Question: What is the estimated tax bill amount according to the document?
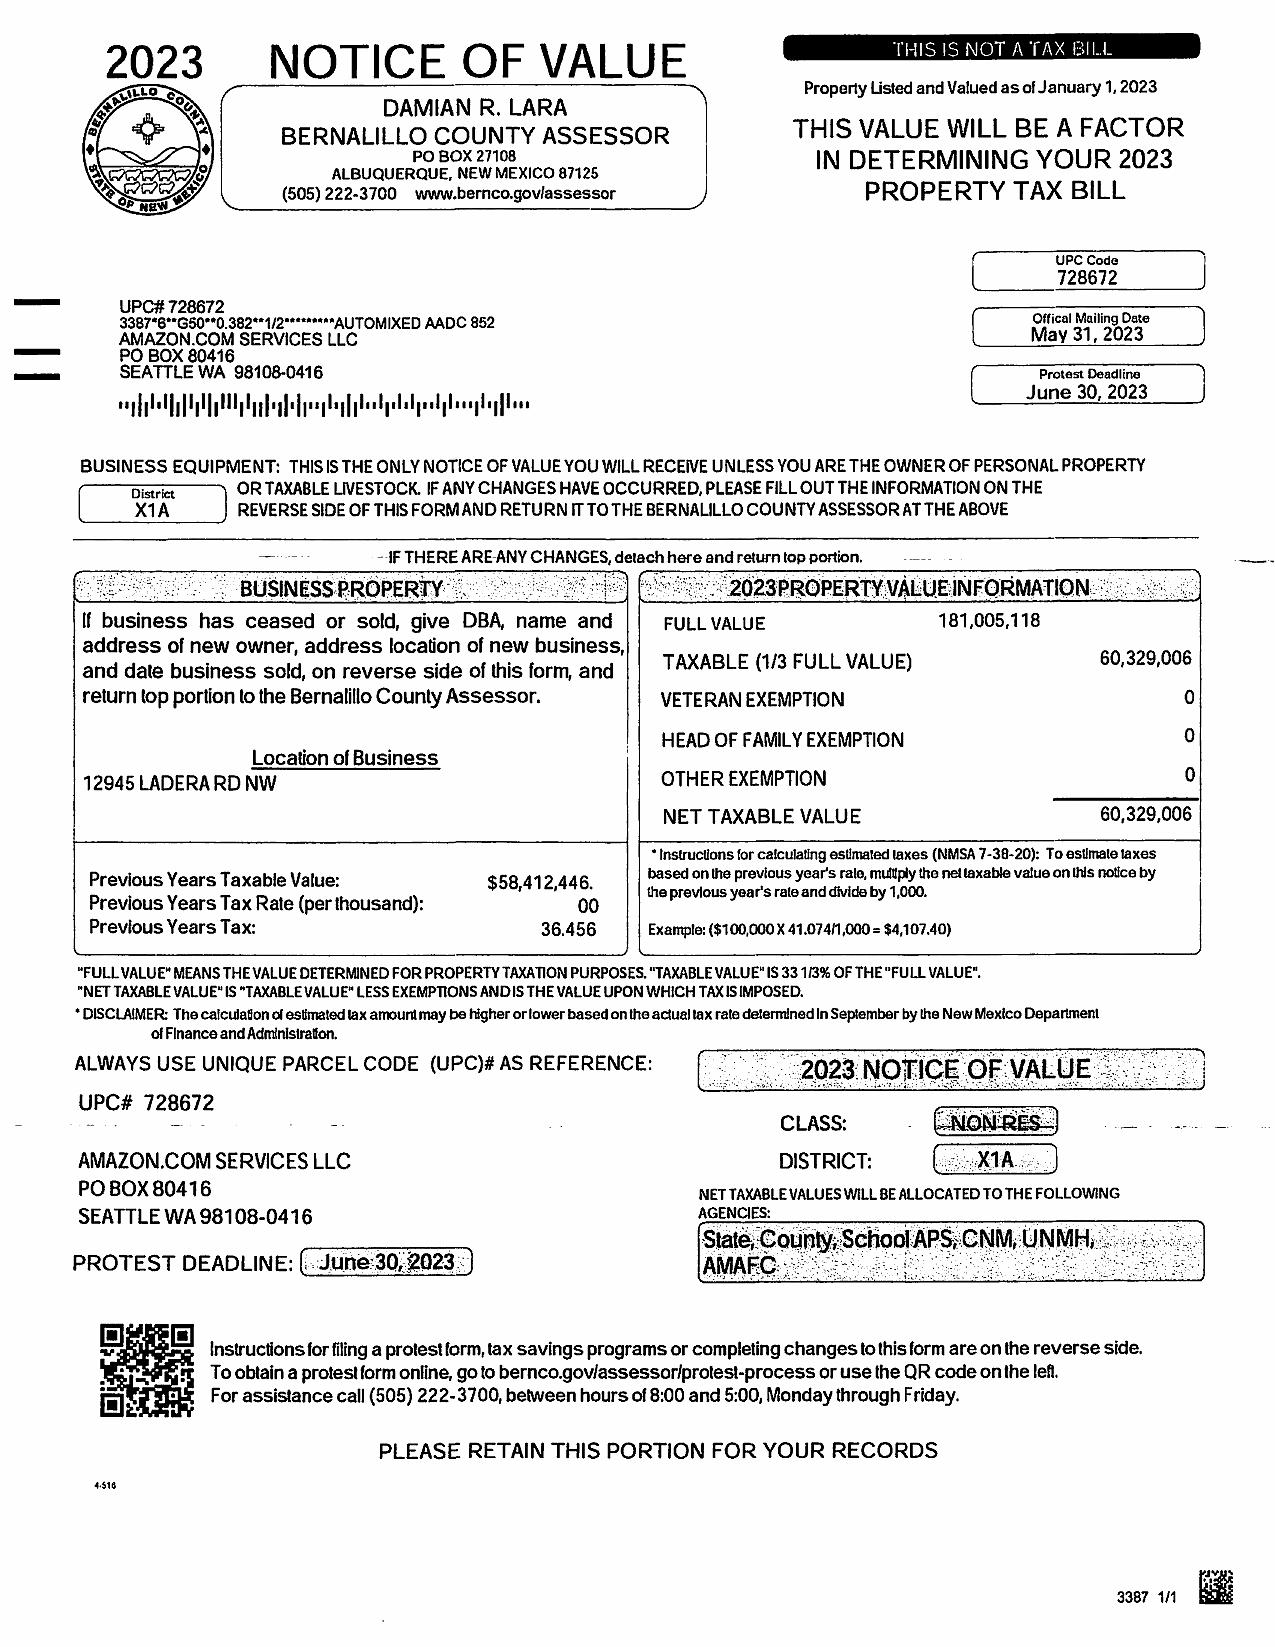
Answer: "60,329,006"